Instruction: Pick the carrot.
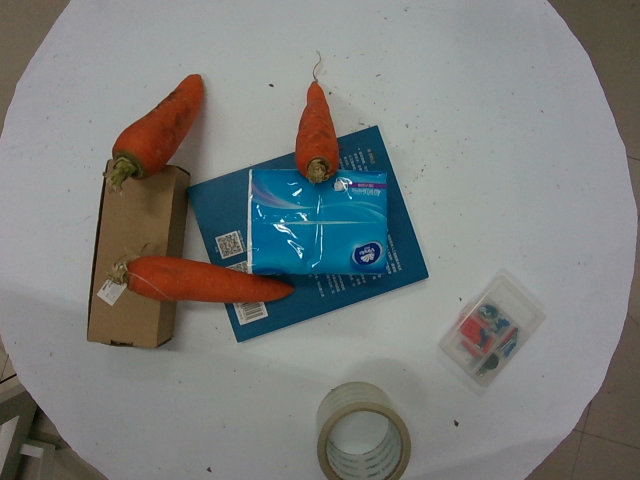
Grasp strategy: vertical